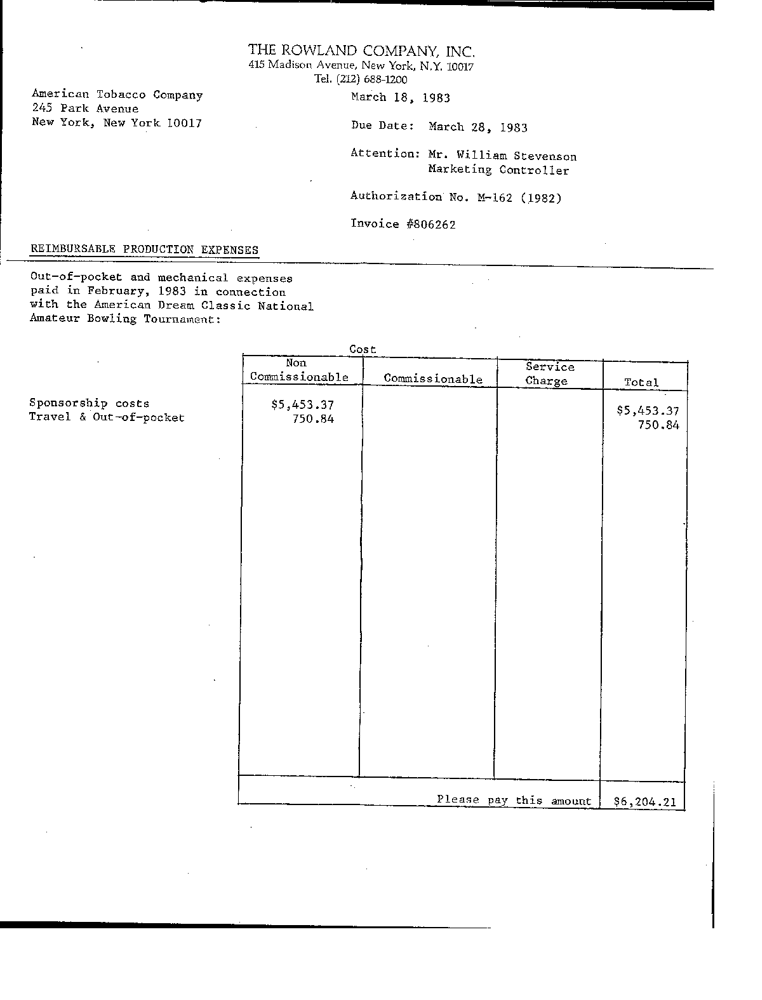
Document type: Invoice